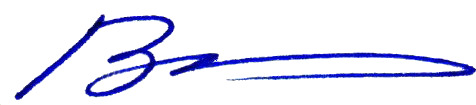
Signature of: valery voskoboynikov